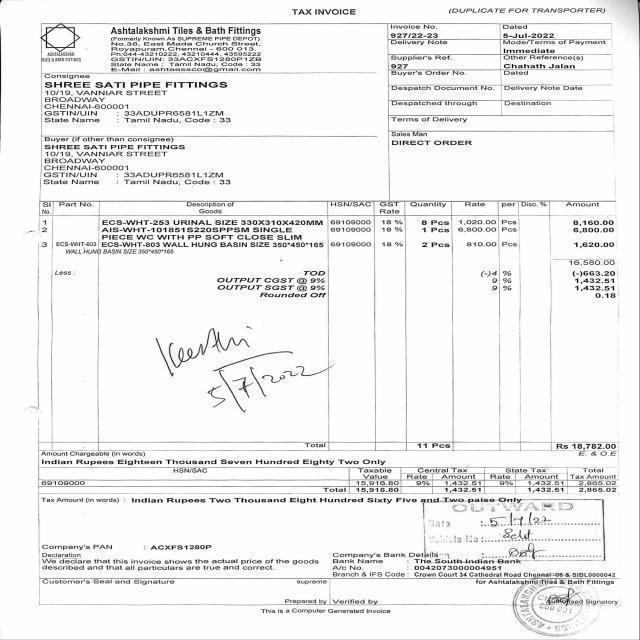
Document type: Invoice